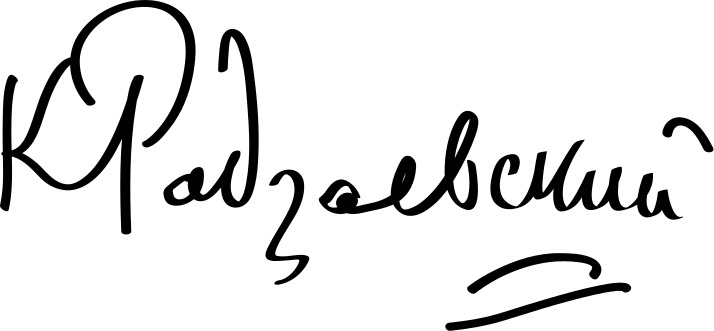
Signature of: konstantin rodzaevsky